Question: What is the main concern?
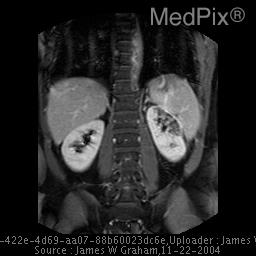
Answer: The findings suggest CT KUB was performed to evaluate for suspected renal stones. CT evaluation demonstrated normal appearing kidneys, with no evidence of renal obstruction or urolithiasis. A recently passed stone was considered, and the patient discharged home.

The patient returned 4 days later with continued and worsening left flank pain. There was flank tenderness on physical exam. UA showed moderate blood. CBC was normal, including a normal white count. CT KUB was again performed. There was no urolithiasis or hydronephrosis, but there was interval development of significant perinephric stranding. Given lack of other clinical findings of pyelonephritis, a renal mass could not be excluded, and a contrast examination was ordered.

Contrast CT demonstrated a wedge shaped area of non-perfusion in the upper outer aspect of the left kidney. A renal infarct was felt to be the most likely etiology, though there was no history to suggest a source. Further evaluation included echocardiography, which was negative. Laboratory analysis for abnormal clotting factors was negative. As fibromuscular dysplasia and vasculitis were also considered, renal MRA performed. This again demonstrated the area of non-perfusion in the left kidney, but also showed irregular narrowing and dilation of both renal arteries, highly suggest of fibromuscular dysplasia.

The patient was treated for symptoms and placed on Plavix. Outpatient angiography was then performed, confirming findings of FMD previously seen on MR. Figure 4 – MR (1 day after CT KUB)- Wedge shaped area of non-enhancement in the upper lateral left kidney, with small rim of capsular enhancement.. The patient might have a history of 38 year old healthy male with past medical history significant only for recent onset hypertension. Presented to the Emergency Department with acute onset of left flank pain..